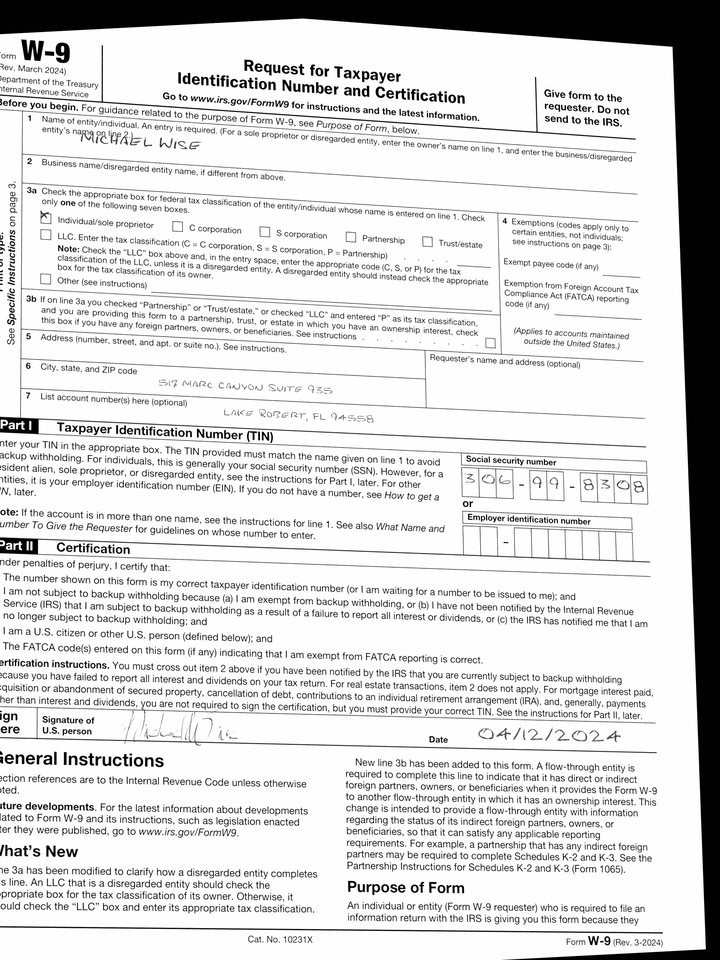
adr1: 517 Marc Canyon Suite 935
adr2: Lake Robert, FL 94558
cbx: yes
ssn: 306998308
enm: Michael Wise
sdt: 04/12/2024